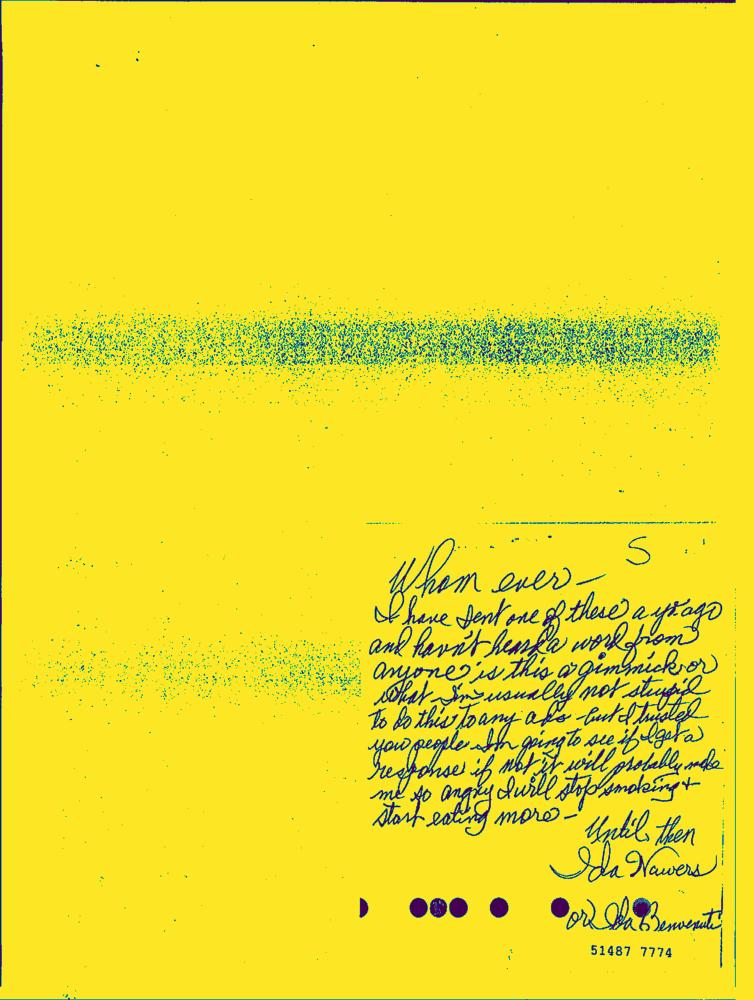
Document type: Hand-Written